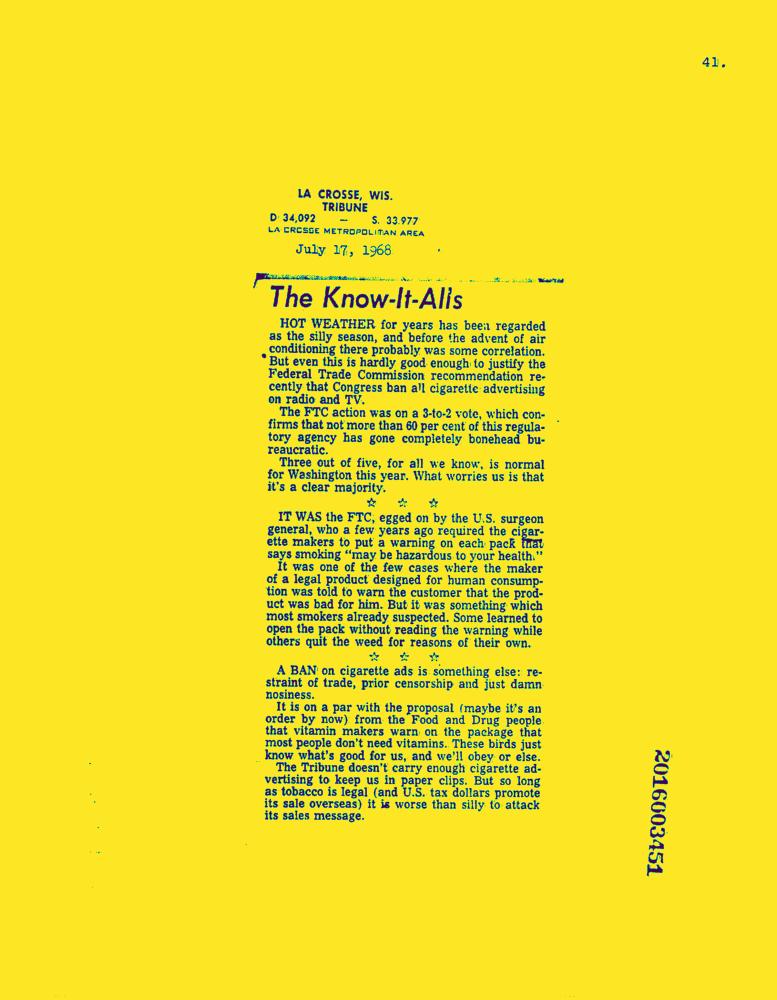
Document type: News-Article